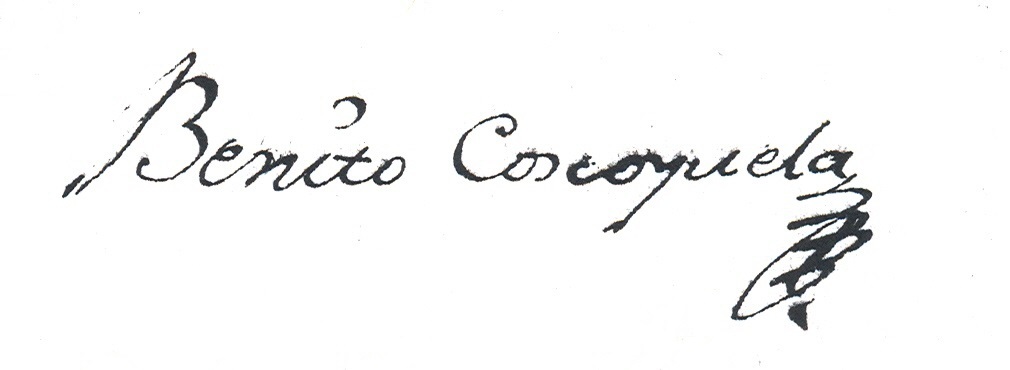
Signature of: benito cosculluela